Question: What might the diagnosis be?
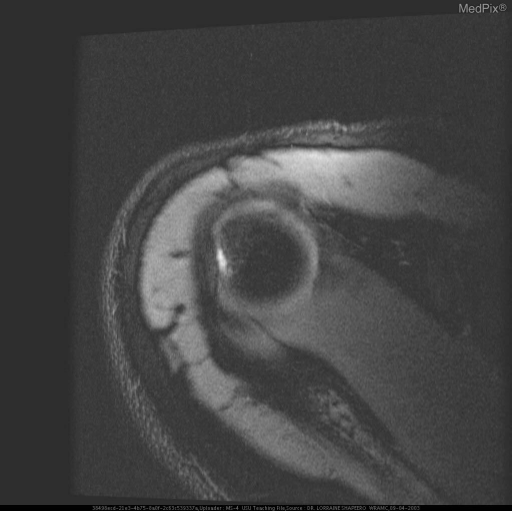
Answer: The possible diagnosis includes FINDINGS DIAGNOSTIC OF HILL-SACHS DEFORMITY AND BANKART LESION, CORRELATIVE WITH THE PATIENT HISTORY OF RECURRENT ANTERIOR DISLOCATIONS..